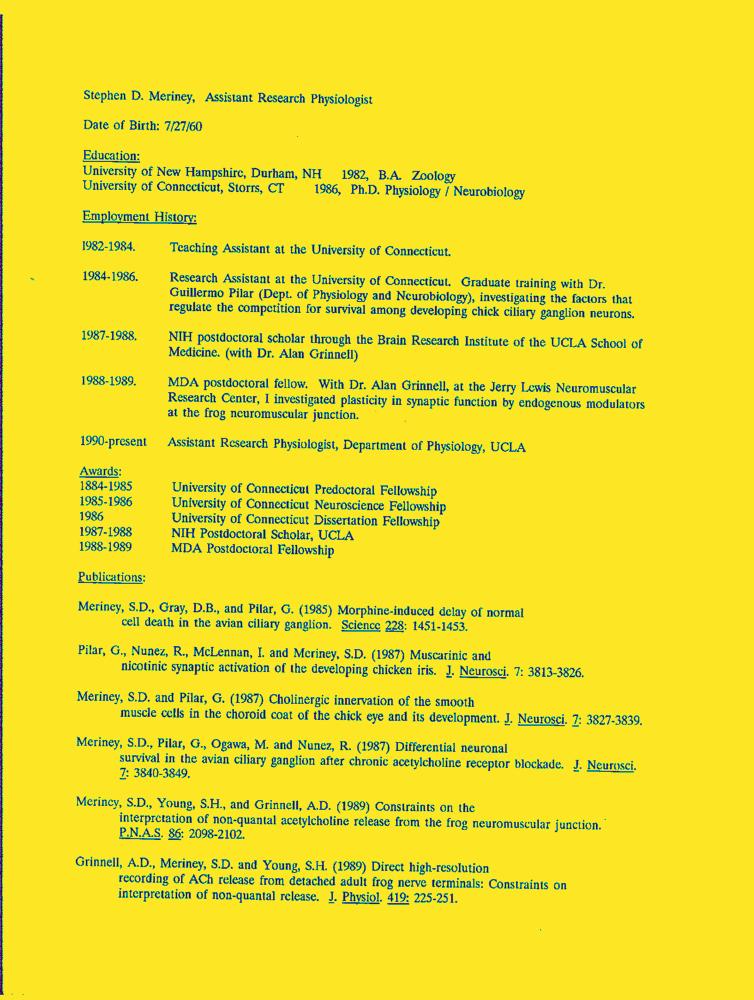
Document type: Resume-Doc